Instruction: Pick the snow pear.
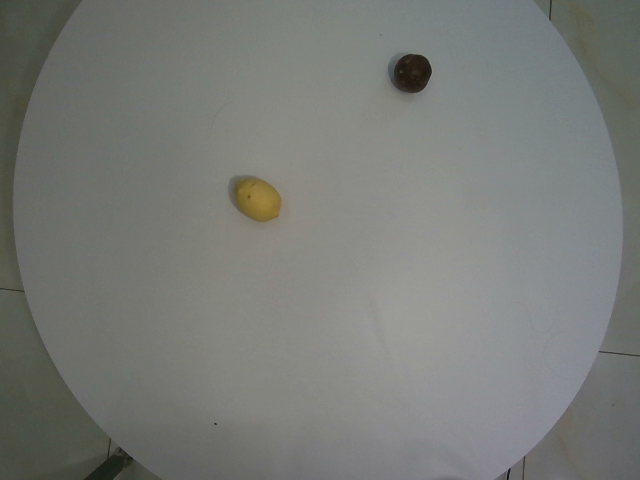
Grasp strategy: vertical